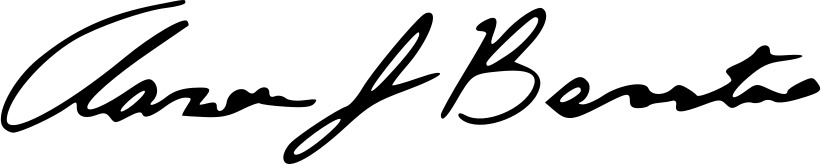
Signature of: aaron bernstine